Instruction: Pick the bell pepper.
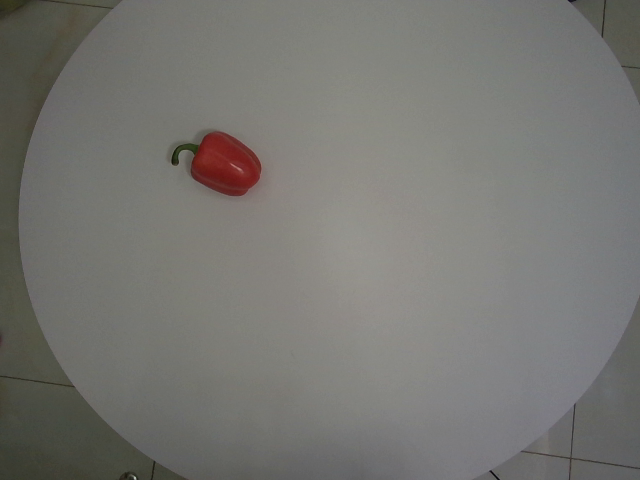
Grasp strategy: vertical